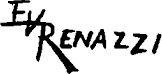
Signature of: eugenio renazzi